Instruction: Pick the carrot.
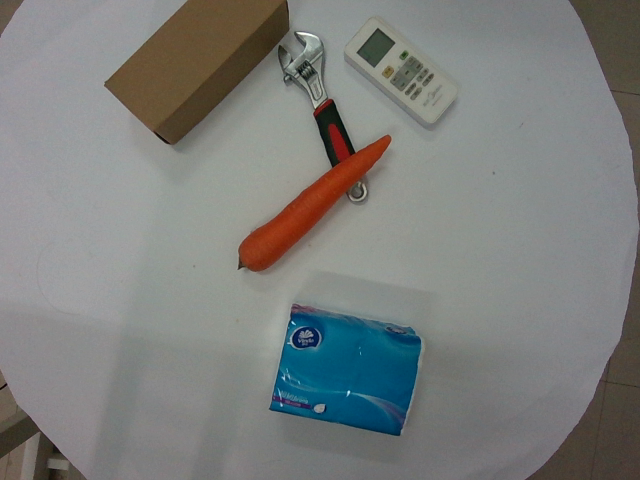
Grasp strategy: vertical